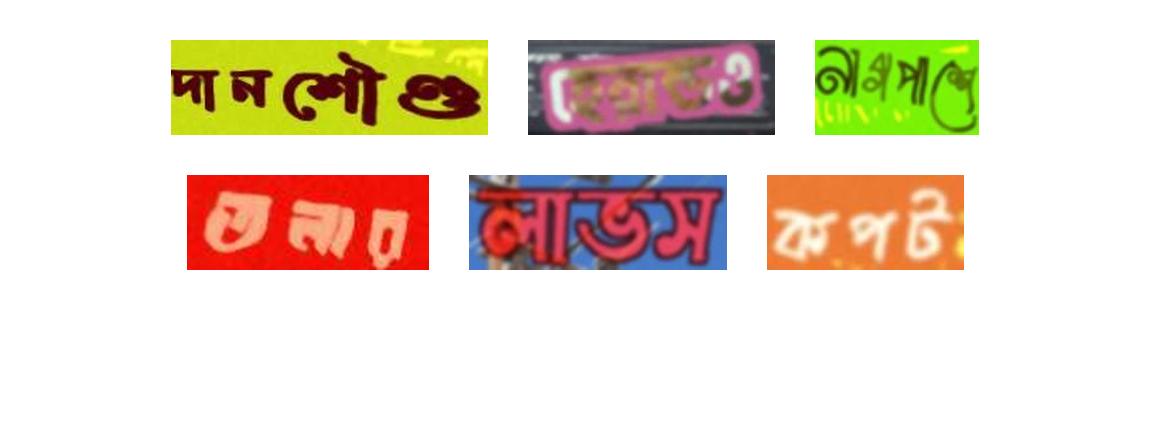
দানশৌণ্ড হেরাল্ডও নাগপাশে
তলার লাভস কপট